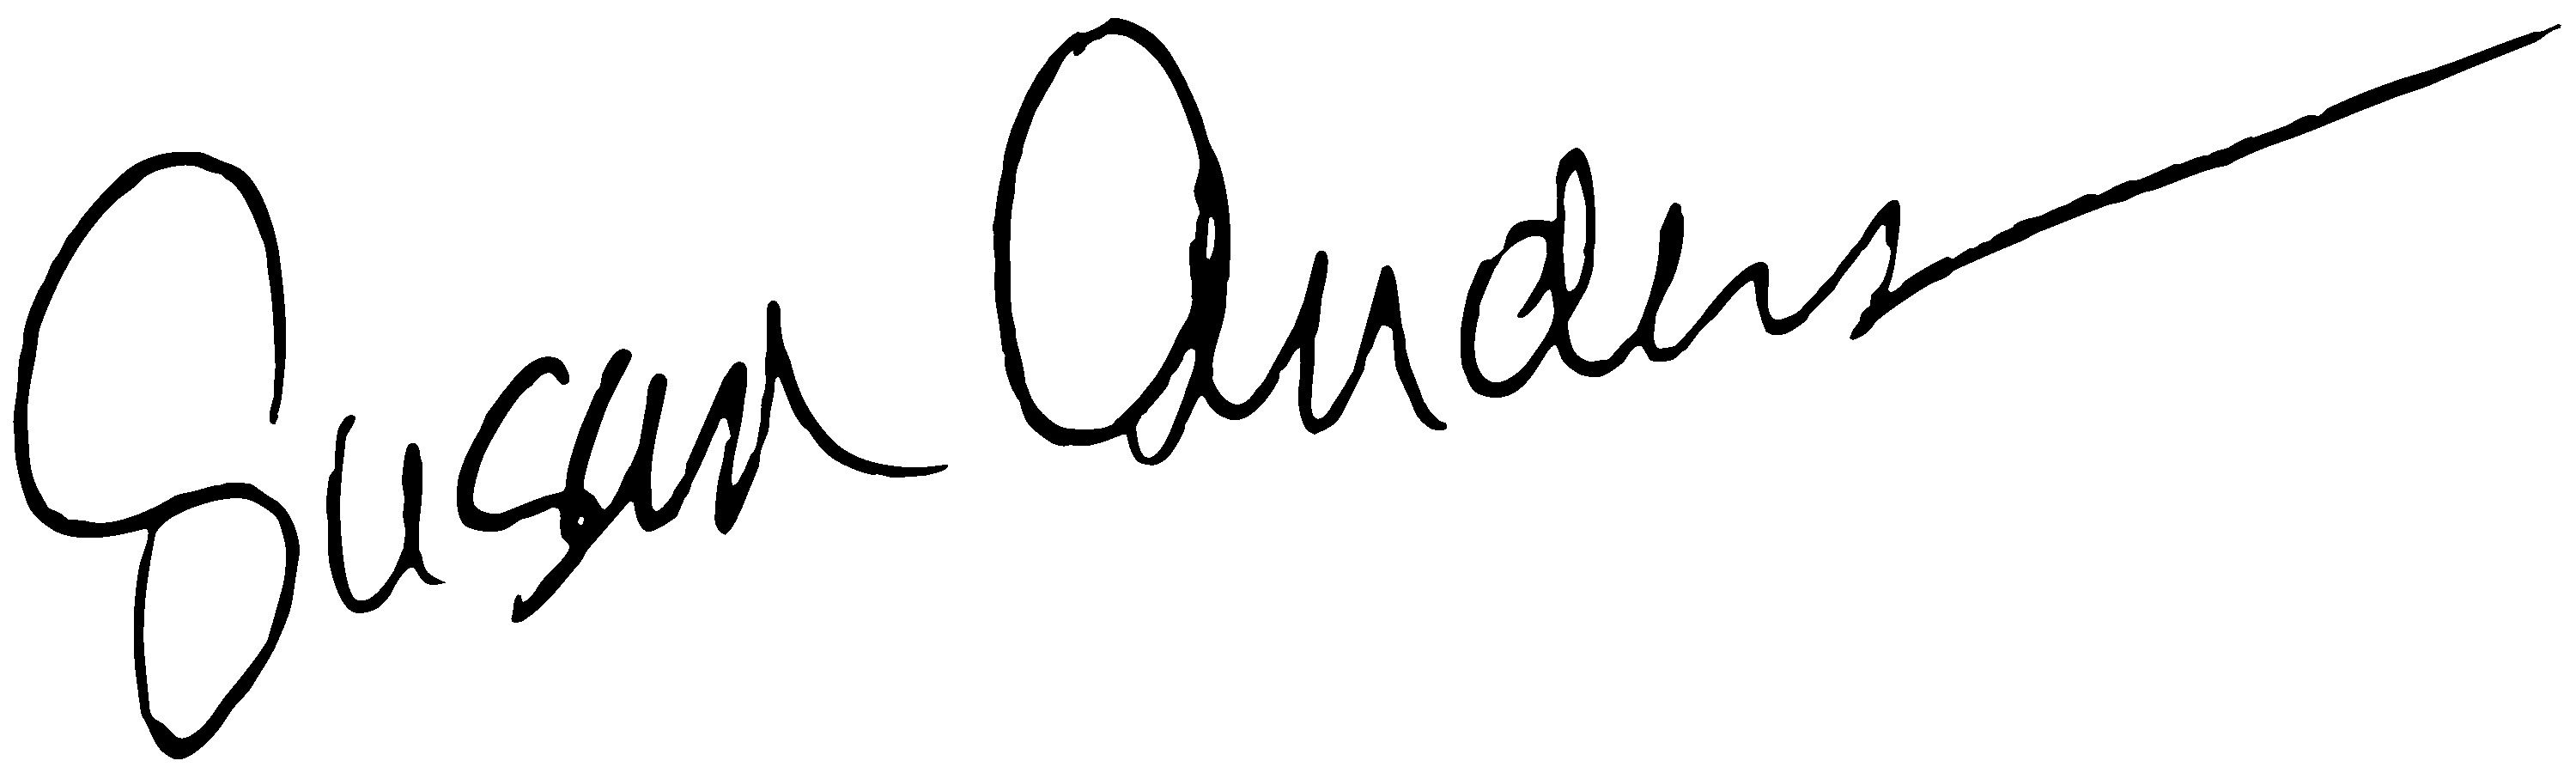
Signature of: susan andersen